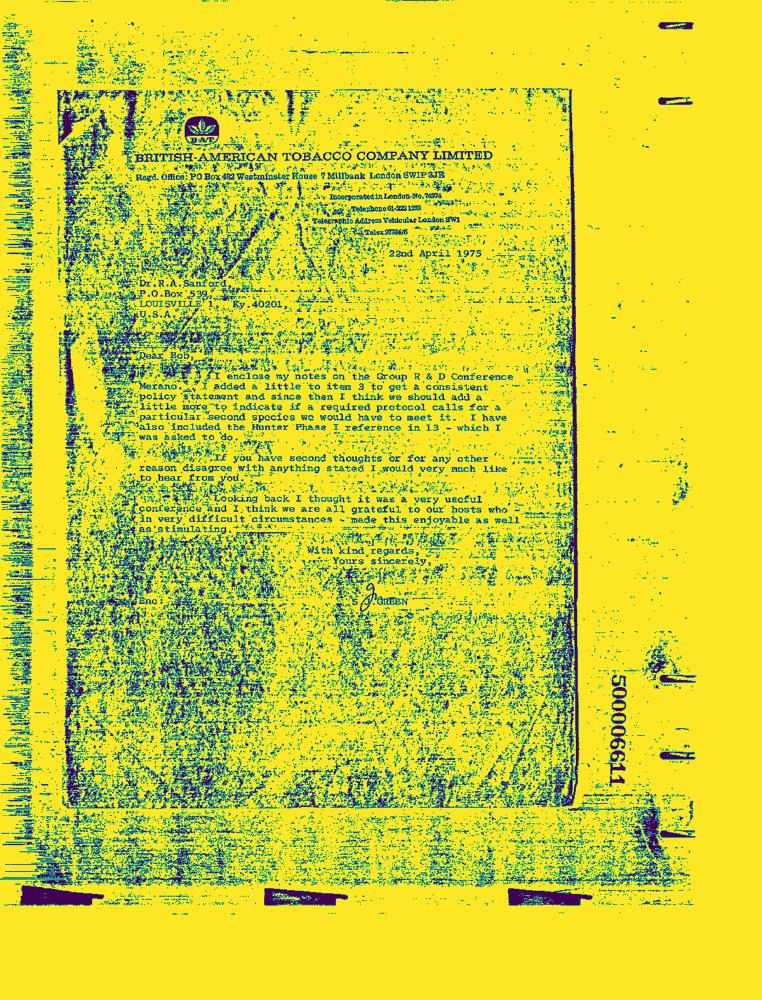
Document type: Letter-Doc